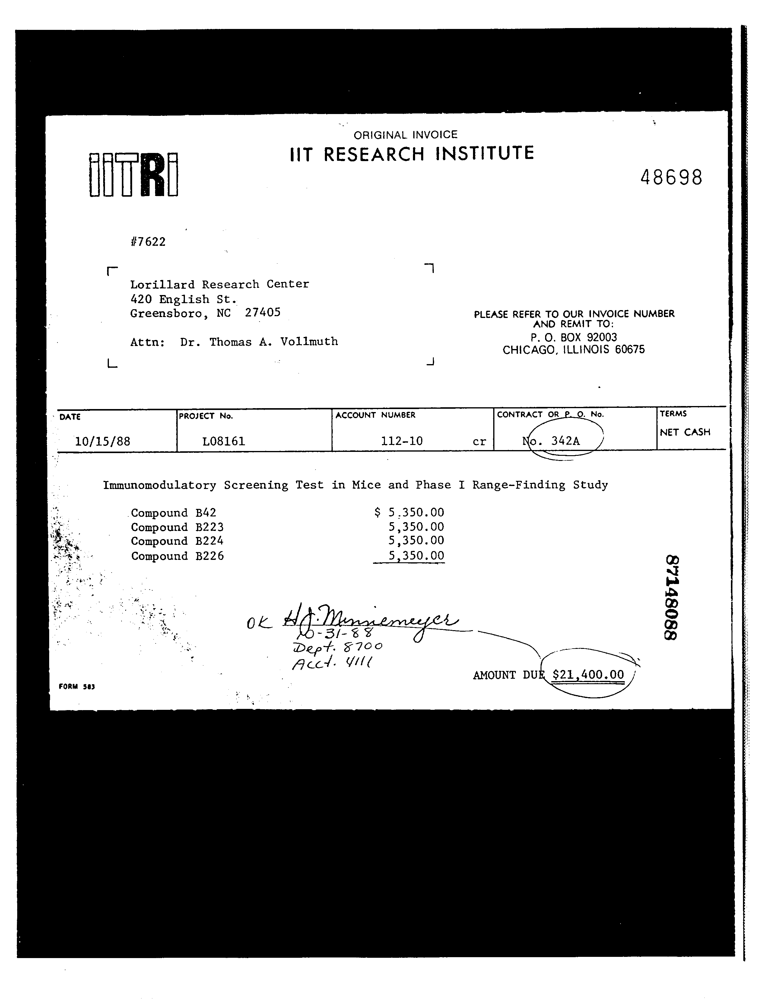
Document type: Invoice